Question: What was observed in the imaging?
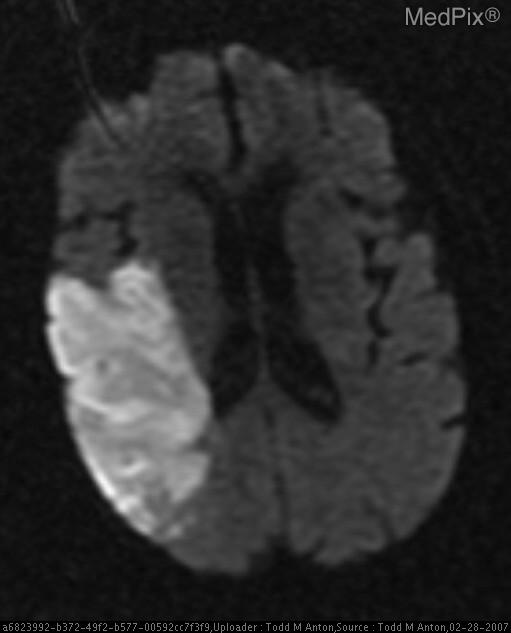
Answer: The imaging shows 23 Jan: NON-CONTRAST Head CT (from emergency dept)
-regional hypoattenuation in right temporal lobe, extending from cerebral cortex into white matter
-loss of gray/white matter differentiation
-sulcal effacement of right temporal-parietal lobes (may represent ischemia and resultant edema)
-some chronic microvascular ischemic disease of periventricular white matter
-ventricles and cisterns preserved, no intracranial hemorrhage or mass
-likely represents infarct of unknown time course (subacute vs. acute)
-MRI recommended

24 Jan: Brain MRI (from emergency dept)
-axial DWI—increased signal in right posterior parietal lobe=restricted diffusion
-ADC map--corresponding decreased signal
-consistent with acute stroke in right posterior parietal lobe

24 Jan: CAROTID US
-echogenic calcified plaque in right carotid bulb and proximal internal carotid artery with 50-69% stenosis with elevated velocities in internal carotid
-hemodynamically insignificant stenosis in left carotid bulb

24 Jan: TRANSTHORACIC ECHO (no images shown)
-normal left and right ventricular size and function
-negative bubble study

25 Jan: CT ANGIOGRAPHY W/ CONTRAST (sagittal view)
-large calcified plaque in right carotid bifurcation and proximal ICA
-hemodynamically significant stenosis of 64%

26 Jan: NON-CONTRAST Head CT (following worsening left sided weakness and sensory loss)
-hypodensity of right temporal lobe
-two new foci of calcification within the right sylvian fissure, not present on previous exams, likely represent further acute thromboemboli
-more prominent ventricles and cisterns
-no intracranial hemorrhage or mass effect

28 Jan: Brain MRI (following worsening left sided weakness and sensory loss)
-DWI—interval increase in size of signal in right temporal-parietal region
-ADC map—corresponding decrease in signal interval increase in size of signal in right temporal-parietal region.